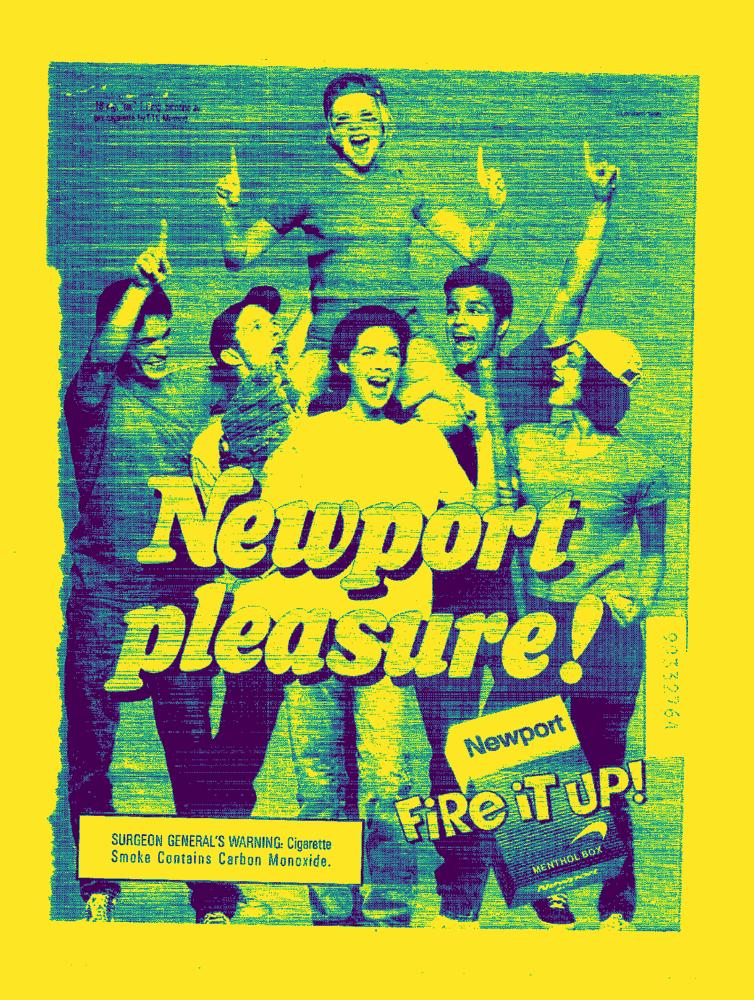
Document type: AD